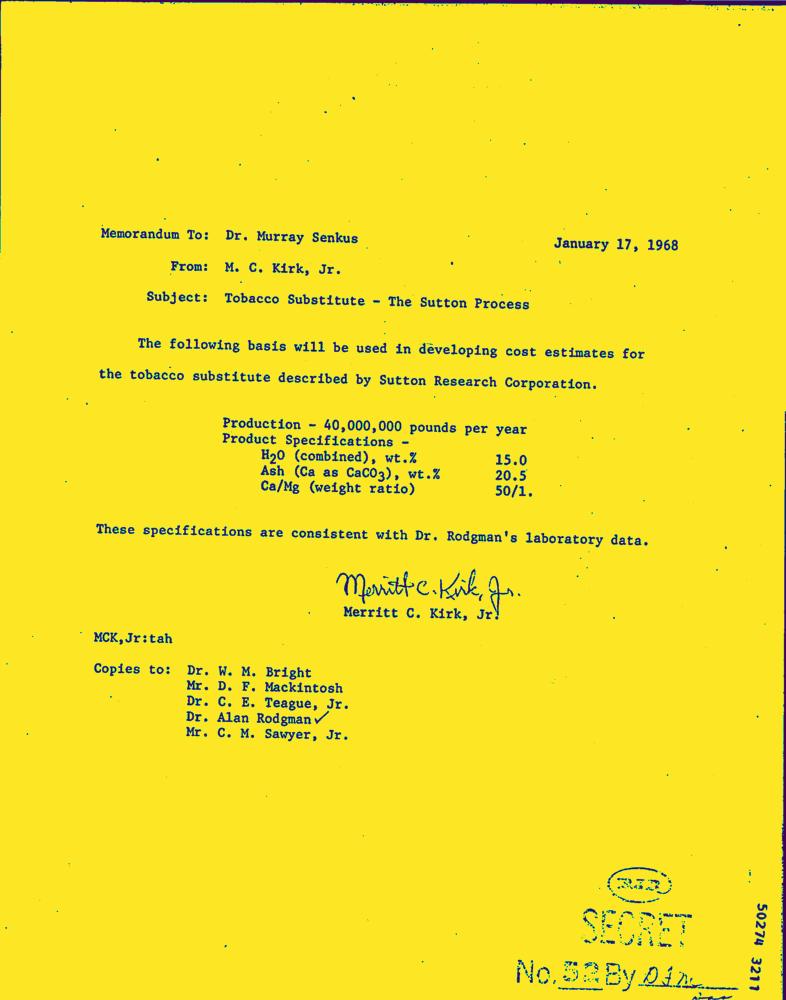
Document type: Letter-Doc